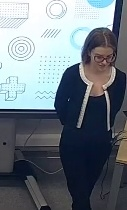
Транскрипция: So, we can start. And before it, I would like to...
Категория: Педагогические действия
Подкатегория: Задаёт открытый вопрос; Перенаправляет внимание класса
Описание действия: Учитель предлагает ученикам попытаться угадать тему урока, предлагает ответить желающему ученику
Контекст и комментарии: Контекст ДО: Ученики еще не успели включиться в работу. Реакция ПОСЛЕ: один мальчик предложил тему. Педагогический смысл: ученикам задается вопрос на английском языке, что вынуждает их погрузиться в контекст предмета, хоть никаких прямых заданий пока выдано не было